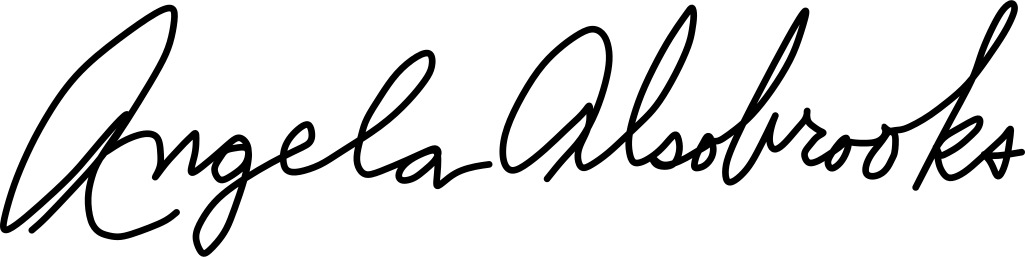
Signature of: angela alsobrooks